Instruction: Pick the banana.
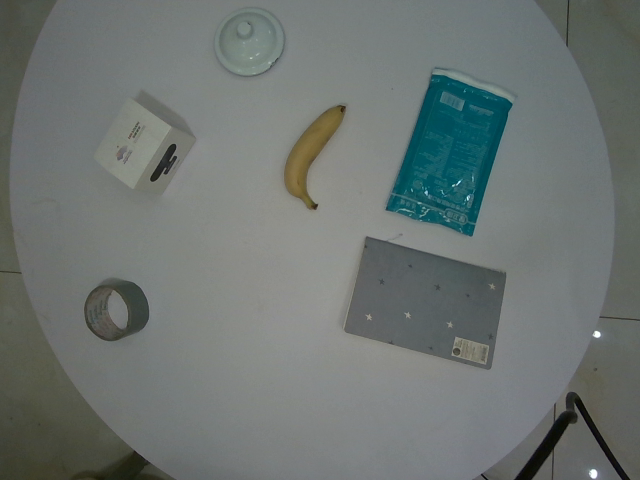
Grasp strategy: vertical